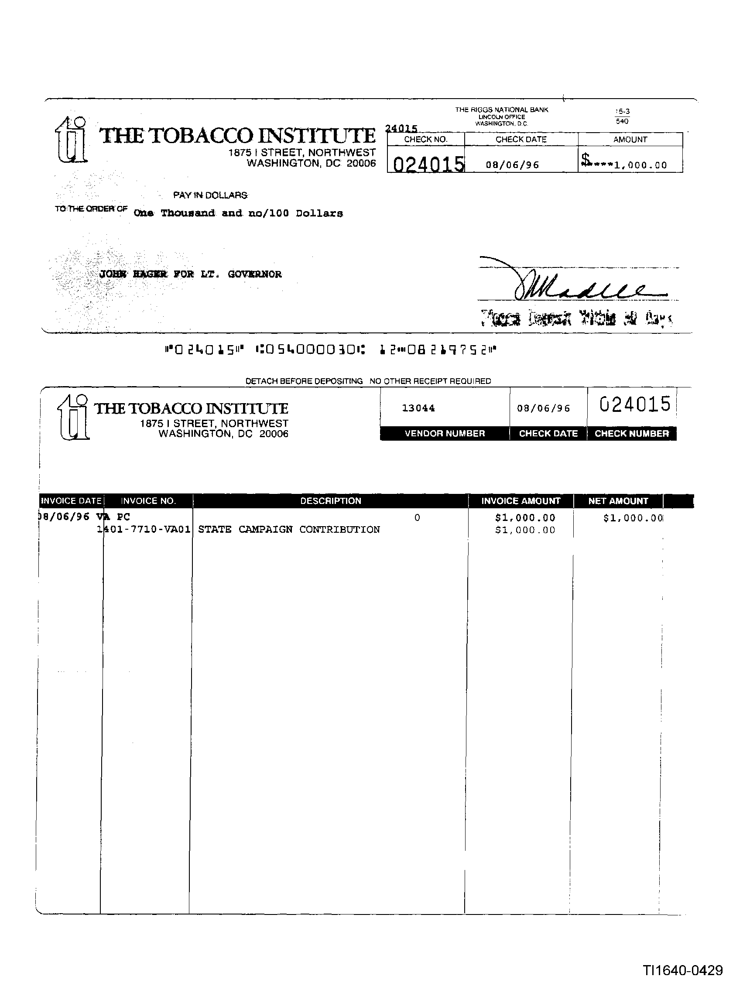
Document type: Invoice